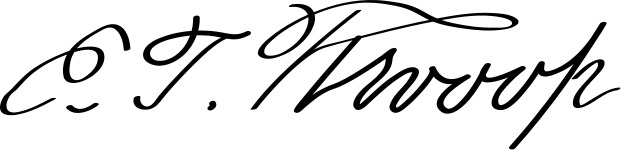
Signature of: enos thompson throop